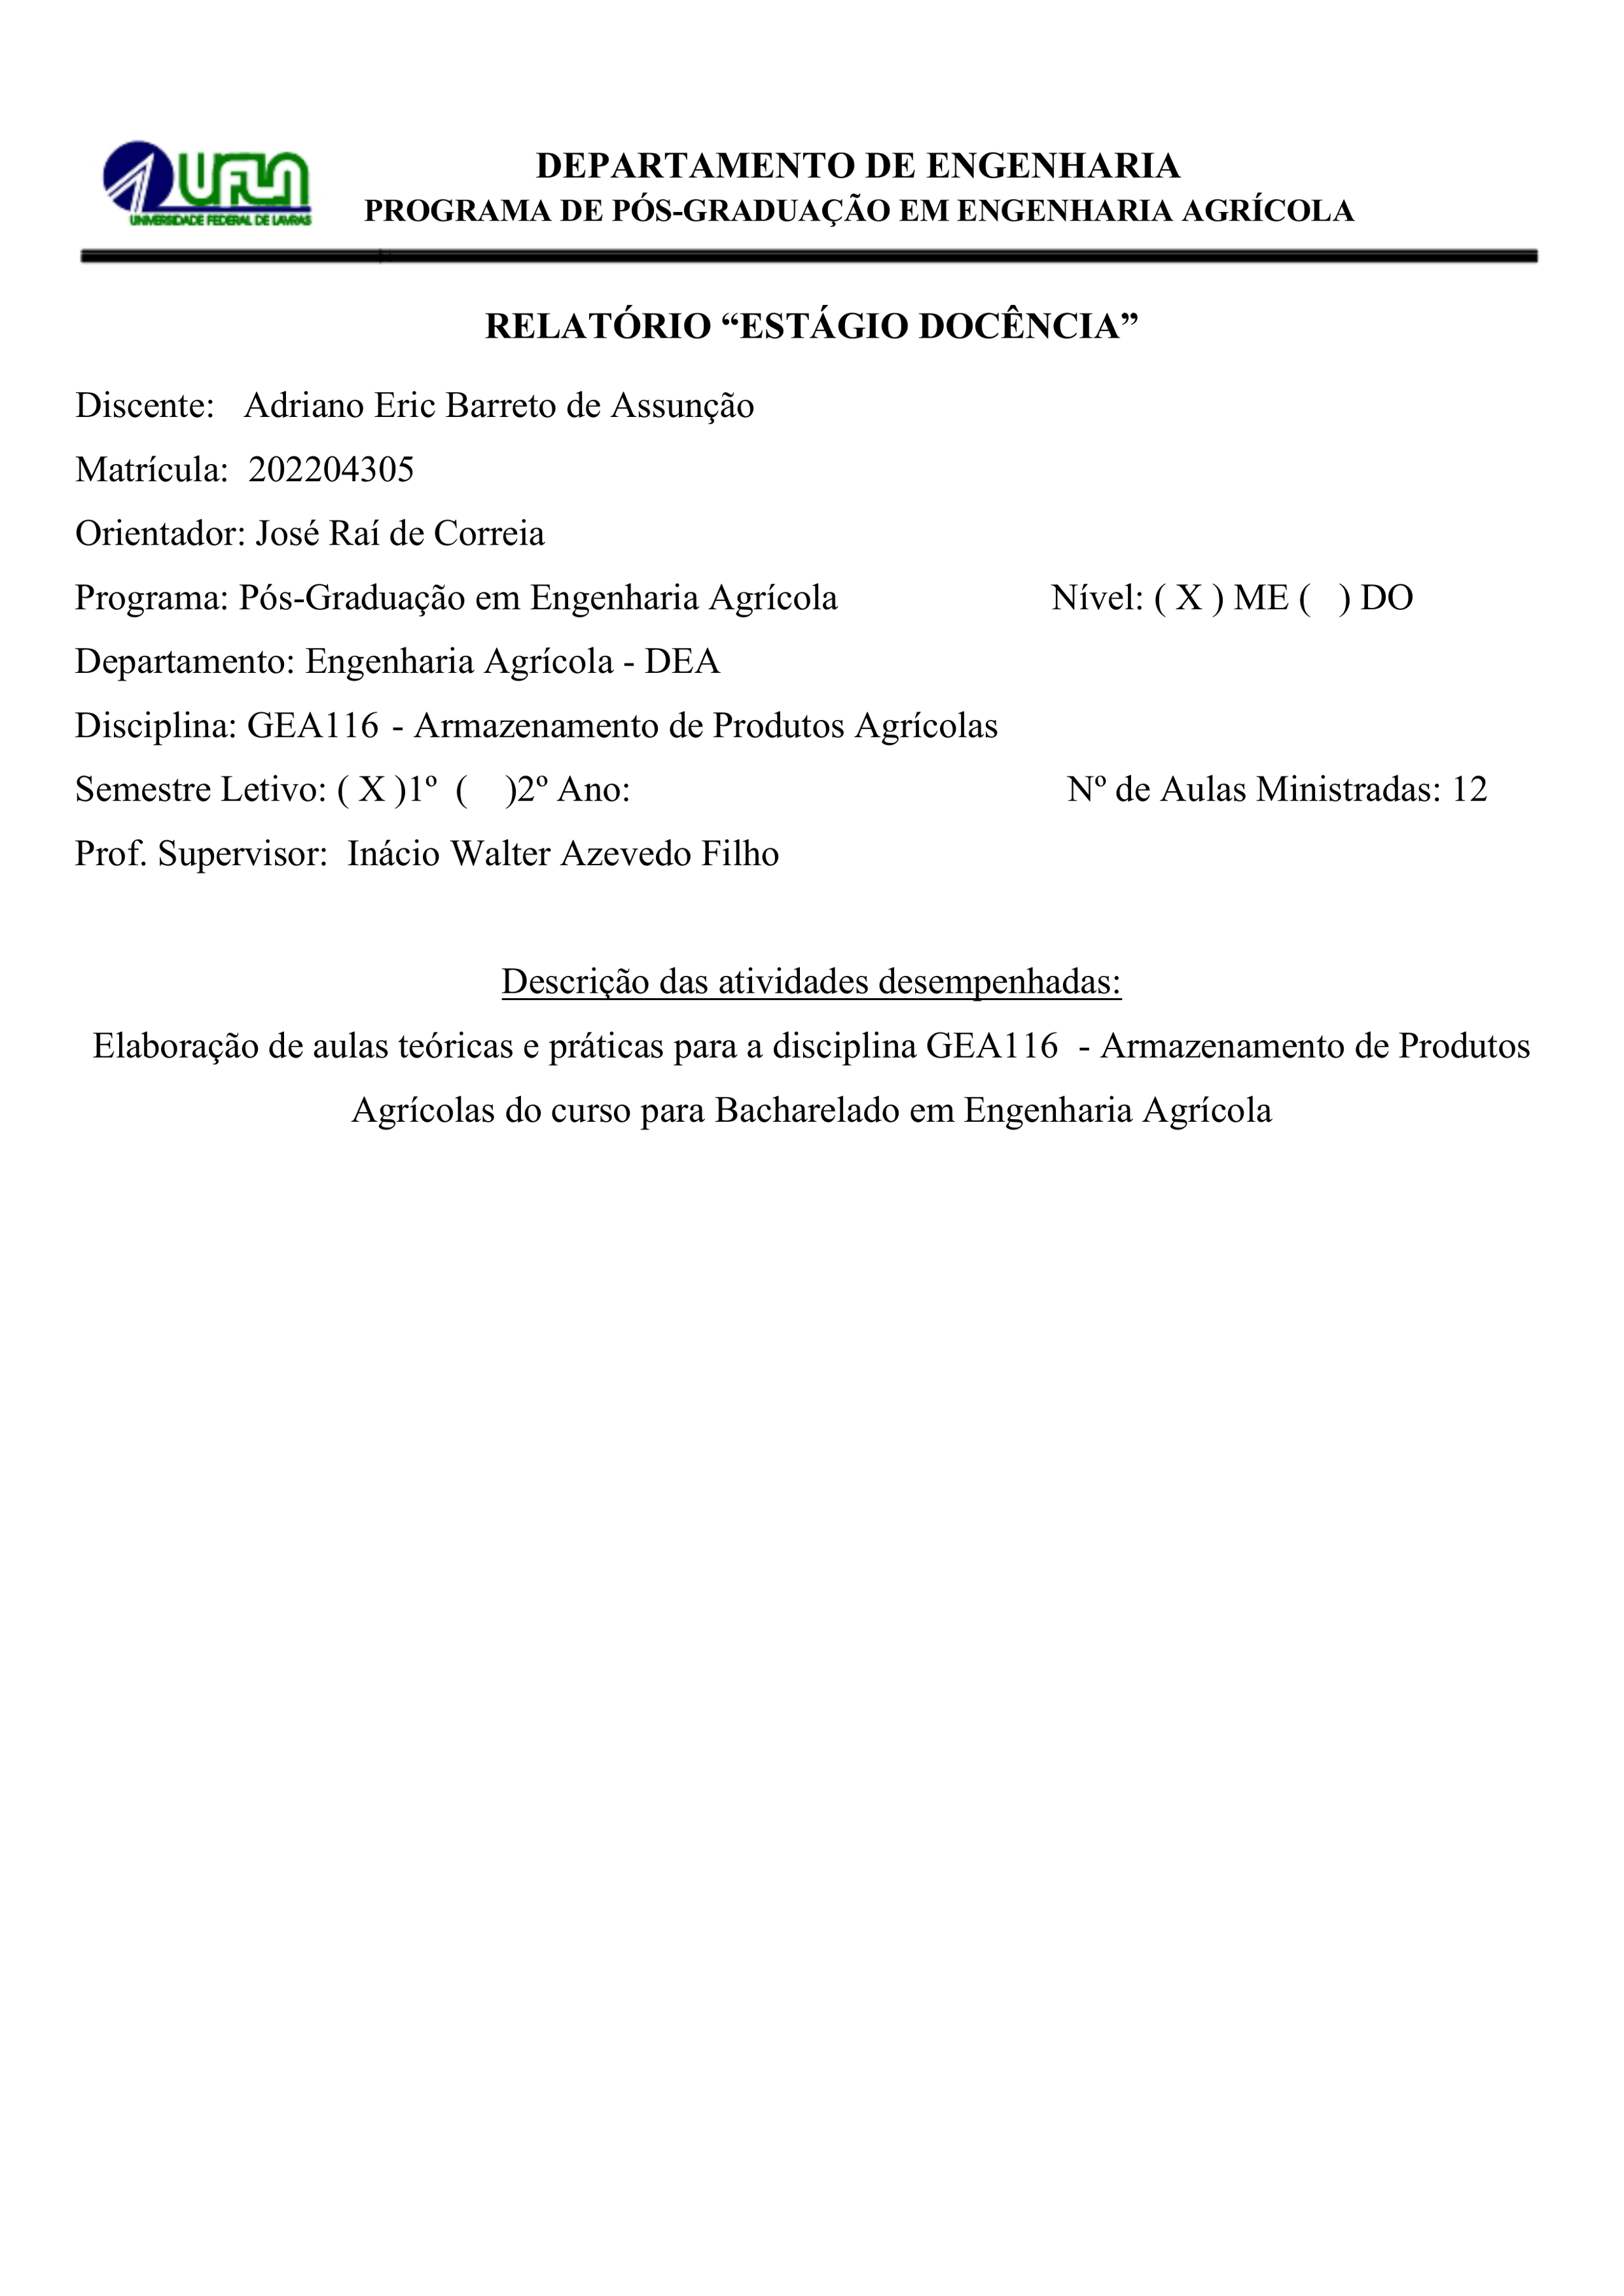
UFLIN
DEPARTAMENTO DE ENGENHARIA
PROGRAMA DE PÓS-GRADUAÇÃO EM ENGENHARIA AGRÍCOLA
UNIVERSIDADE FEDERAL DE Lavras
RELATÓRIO “ESTAGIO DOCÊNCIA”
Discente:
Adriano Eric Barreto de Assunção
Matrícula:
202204305
Orientador:
José Rai de Correia
Nível:
() DO
ME
(X)
Programa:
Pós-Graduação em Engenharia Agricola
Departamento:
Engenharia Agrícola - DEA
Disciplina:
GEAI16 - Armazenamento de Produtos Agricolas
Semestre Letivo:
() 2º
1º
(X)
Ano:
Nº de Aulas Ministradas:
12
Prof. Supervisor:
Inácio Walter Azevedo Filho
Descrição das atividades desempenhadas:
Elaboração de aulas teóricas e práticas para a disciplina GEA116 - Armazenamento de Produtos Agricolas do curso para Bacharelado em Engenharia Agricola